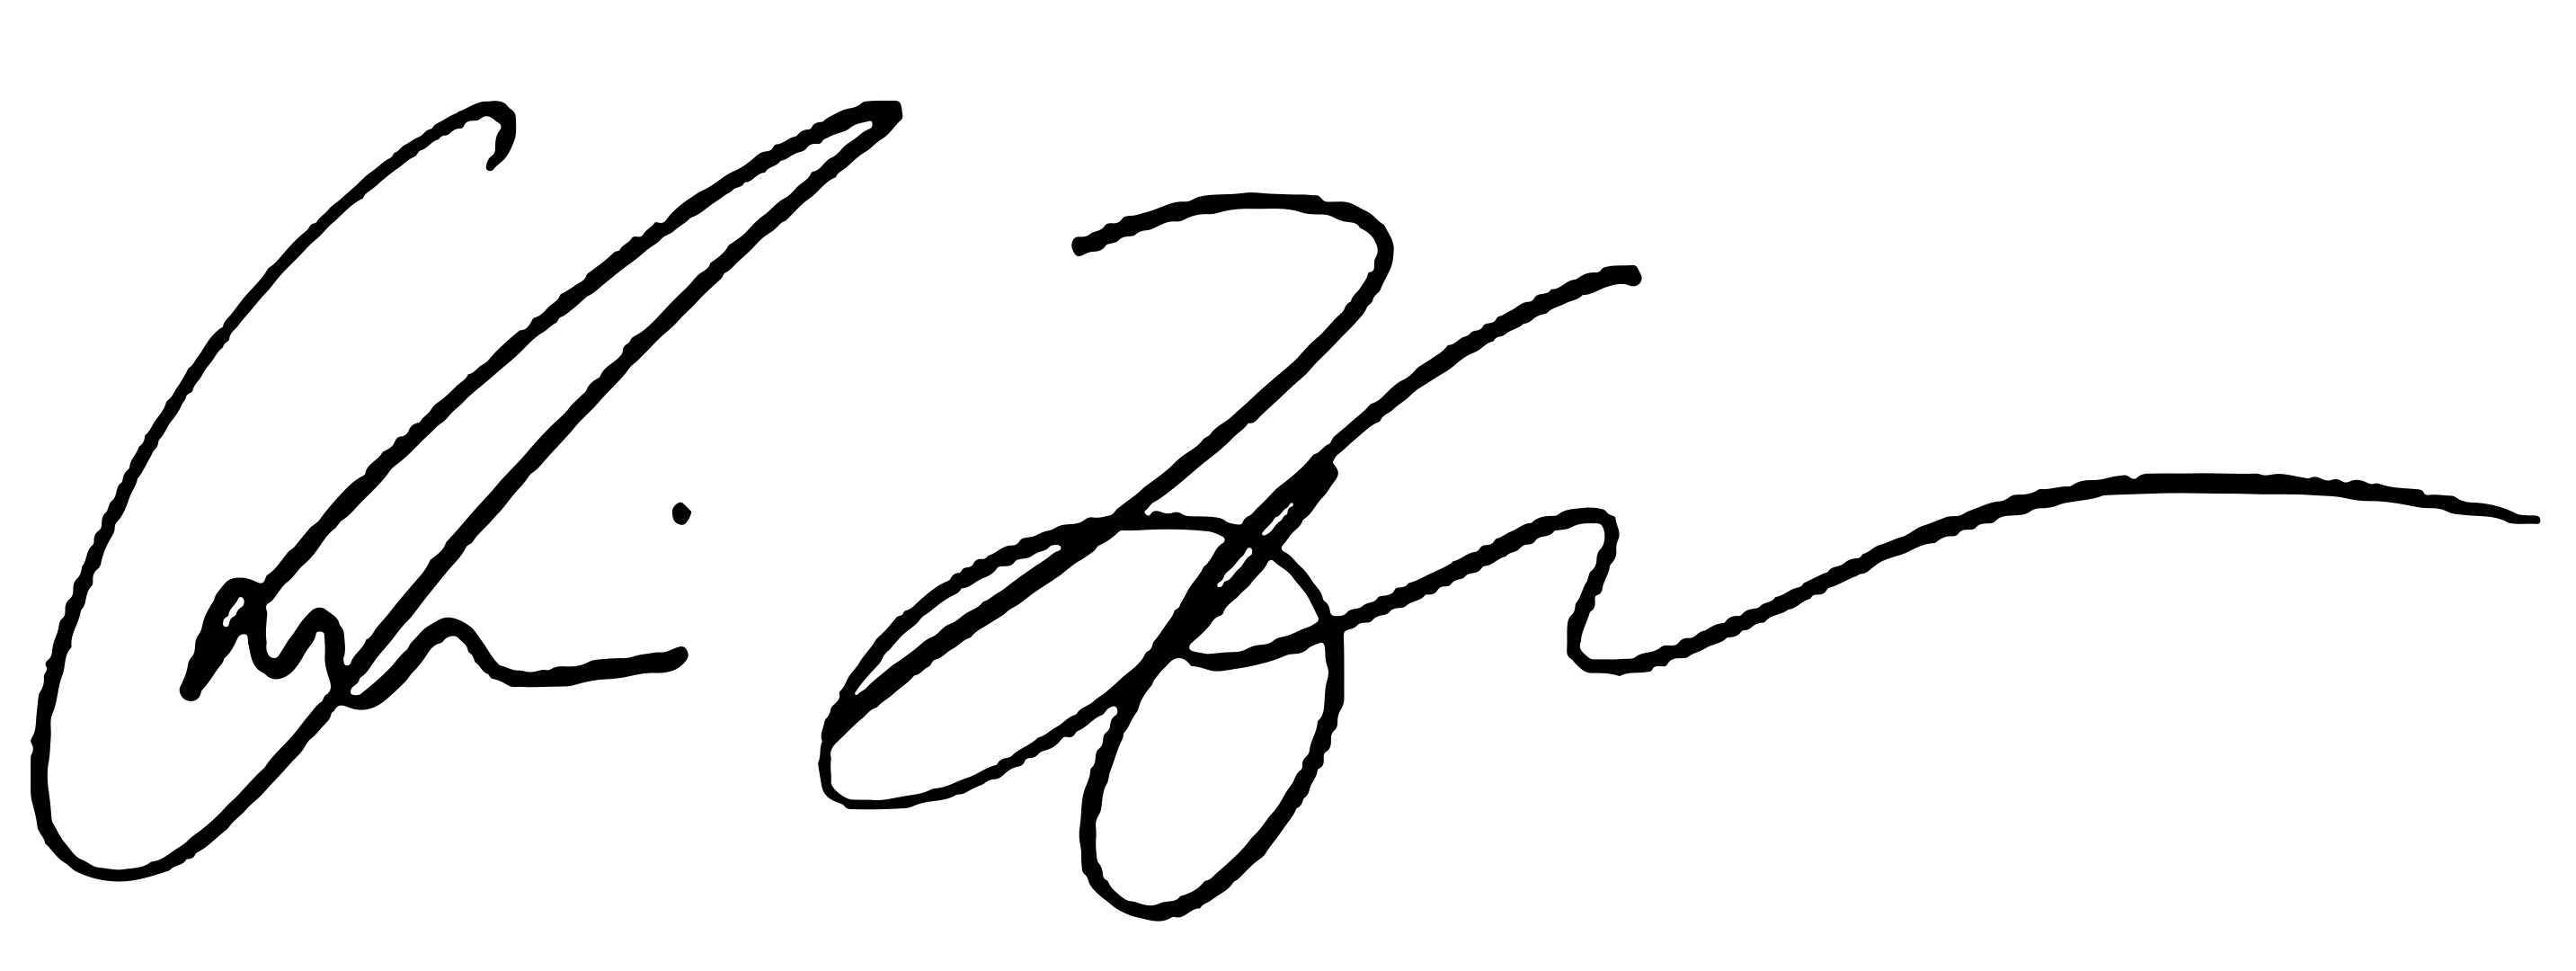
Signature of: chris hemsworth